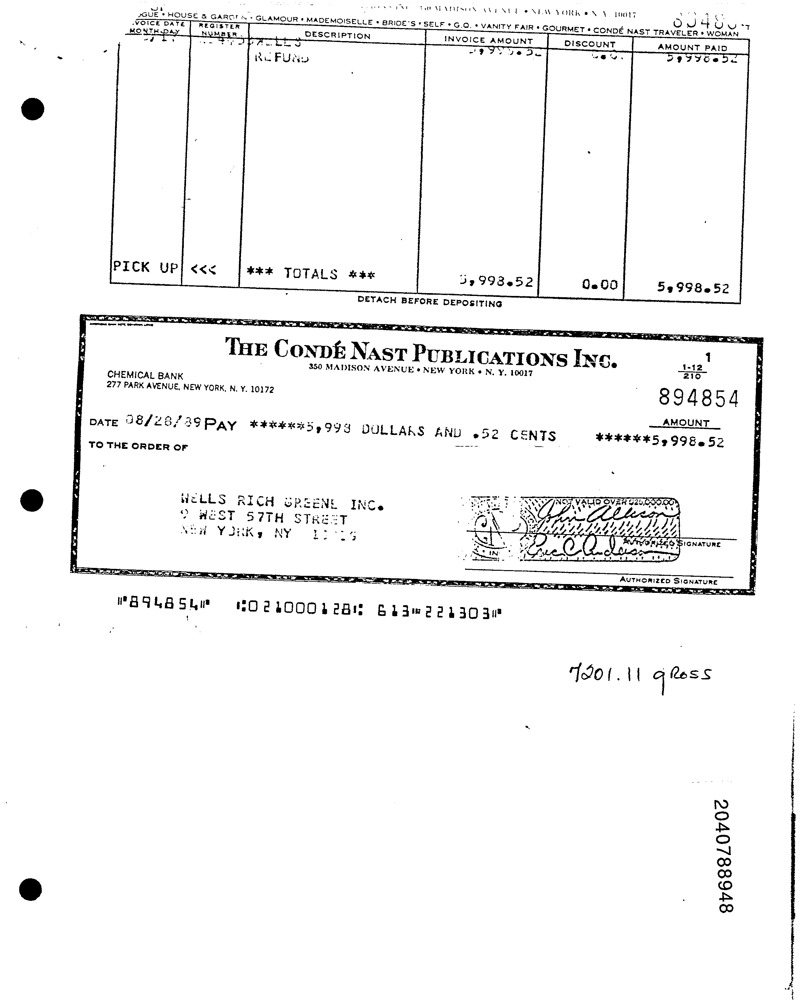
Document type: Invoice